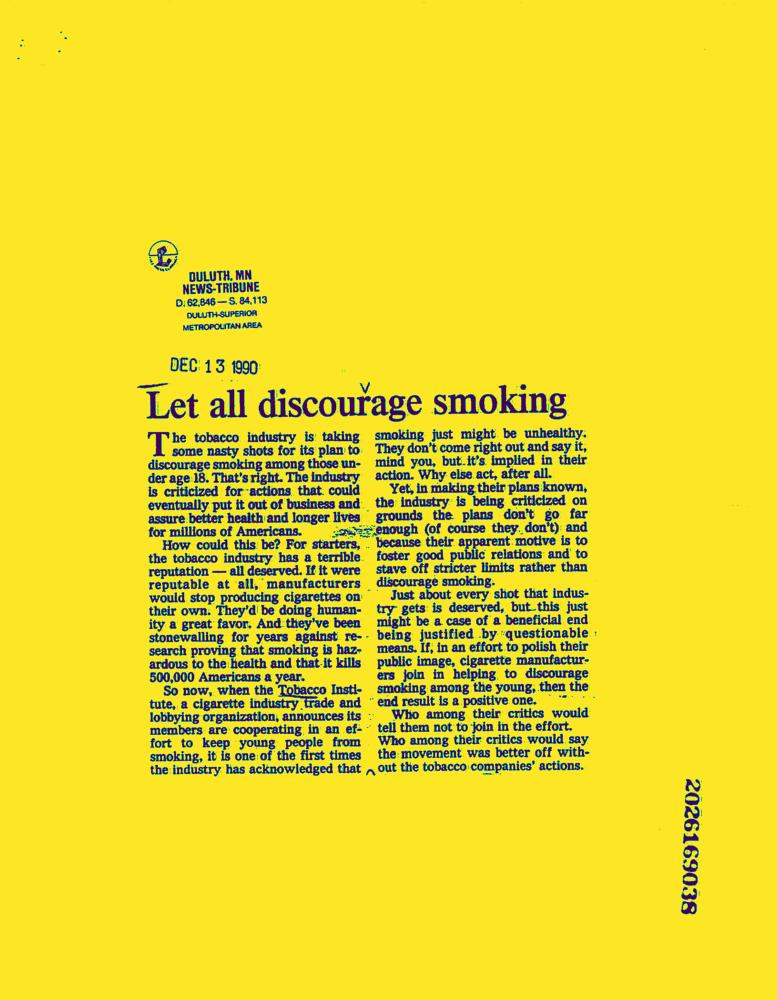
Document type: News-Article